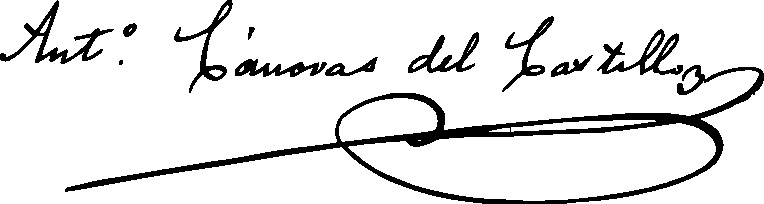
Signature of: antonio cánovas del castillo